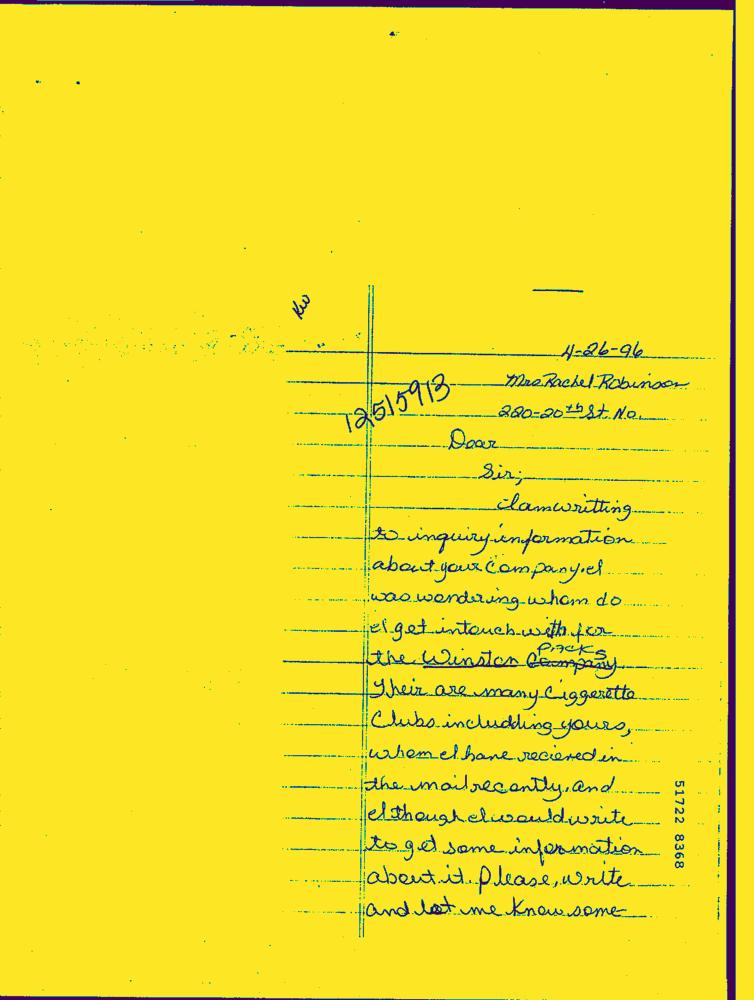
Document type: Hand-Written